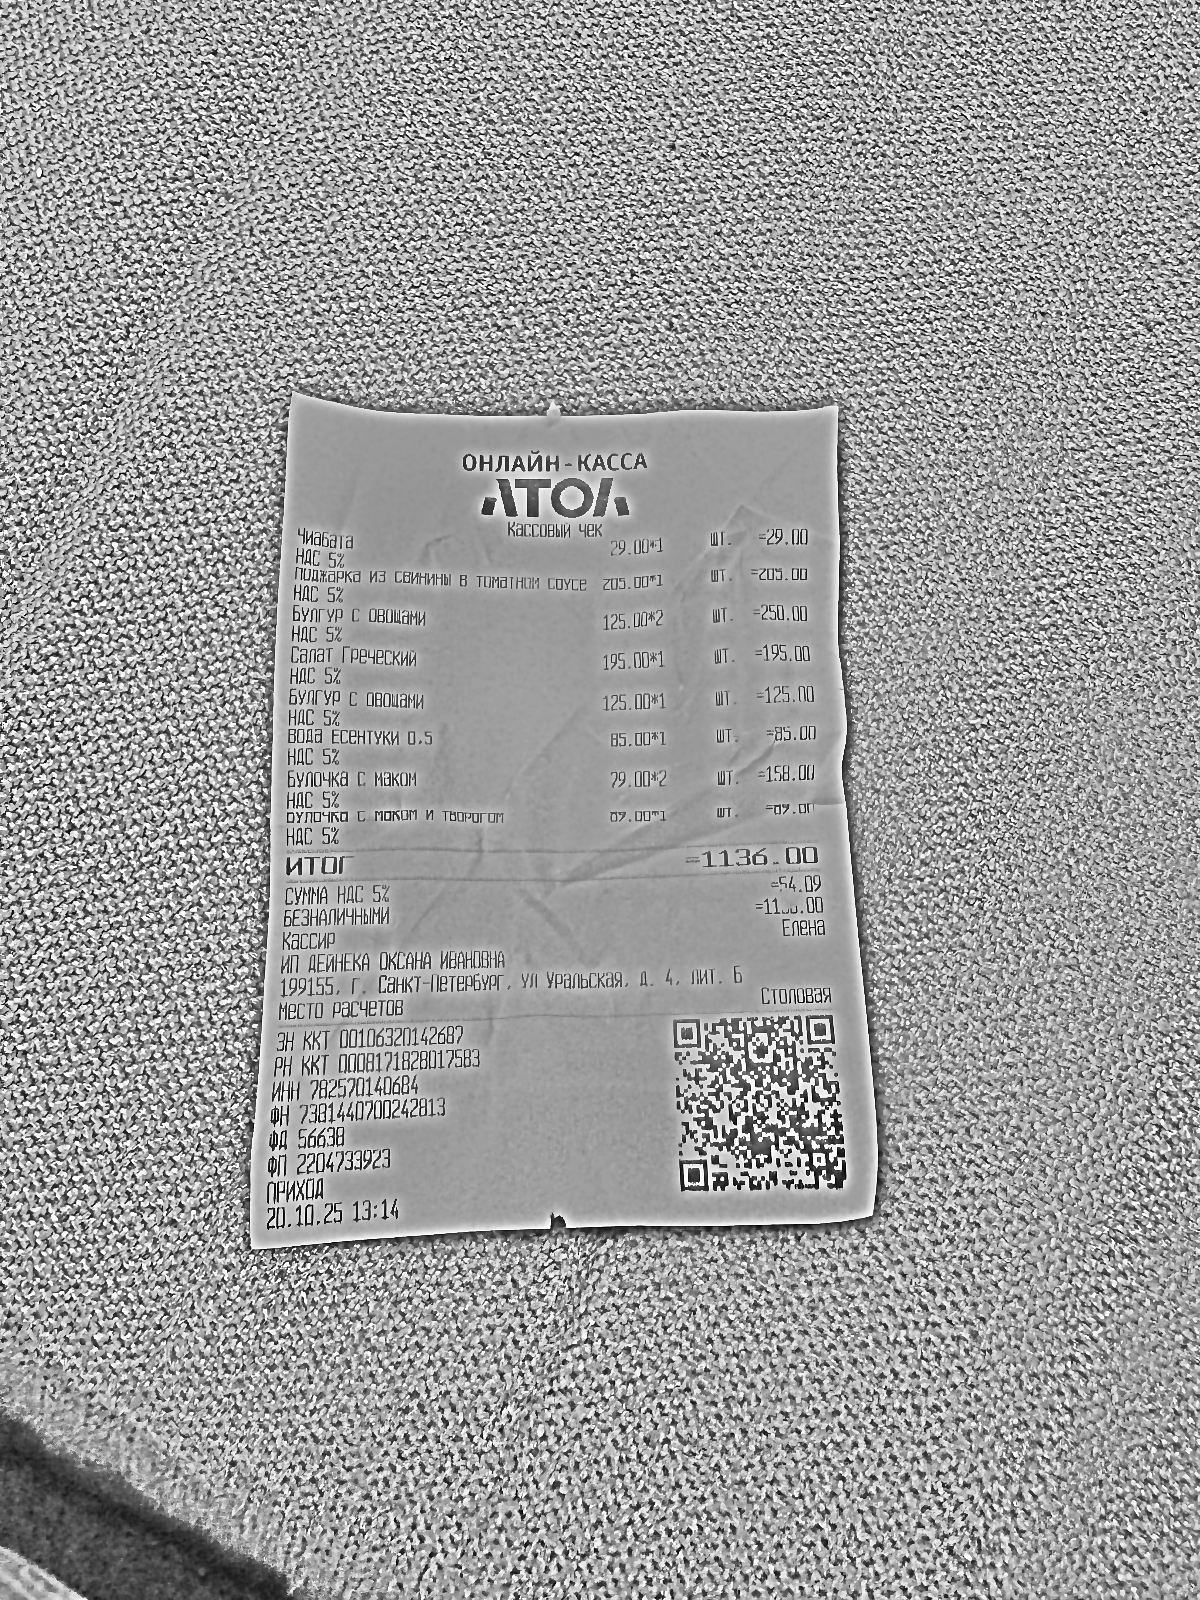
Продавец: ИП ДЕЙНЕКА ОКСАНА ИВАНОВНА
ИНН: 782570140684
Дата: 20.10.25 13:14
Товары: Чиабата; ПОДЖАРКА из свинины в томатном соусе; Булгур с овощами; Салат Греческий; Булгур с овощами; Вода Ессентуки 0.5; Булочка с маком; Булочка с маком и творогом
Количество: 1; 1; 2; 1; 1; 1; 2; 1
Цена: 29.00; 205.00; 125.00; 195.00; 125.00; 85.00; 79.00; 89.00
Сумма: 29.00; 205.00; 250.00; 195.00; 125.00; 85.00; 158.00; 89.00
Итого: 1136.00